Question: Talk about the condition:
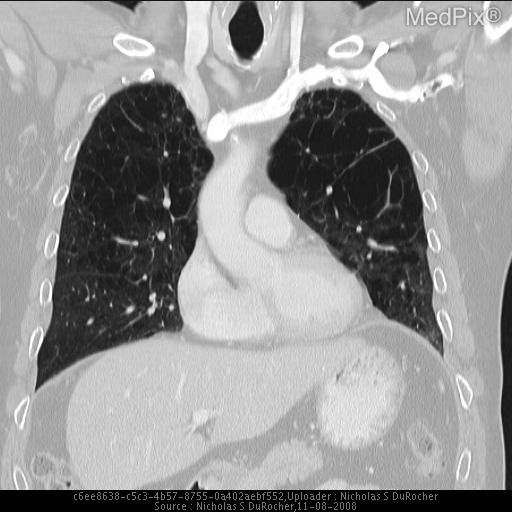
Answer: The disease is discussed as: Emphysema, a form of chronic obstructive lung disease is a debilitating chronic condition of lung destruction.  Occurring at the level of the alveolus (distal to terminal bronchiole) there is destruction of the alveolar wall and subsequent enlargement of the air space without associated fibrosis.  Although there are three types, centriacinar(lobular) is the most common.  The other two types being paraseptal (thought to represent the basic lesion of bullous lung disease) and panacinar (the most widespread and most severe and is associated with alpha-1-antitrypsin deficiency).  Chest x-ray findings include large lung volumes, flattening of the hemidiaphragms, increased retrosternal clear space, increased AP diameter, and distortion of the pulmonary vasculature which usually occur late in the disease.  CT is important in the assessment of emphysema since it can asses the severity and distribution of the disease and reliably differentiate types in patients with mild to moderate forms of the disease.  Unfortunately treatment for emphysema remains limited to removing the offending substance (often cigarette smoke) and supplemental oxygen.